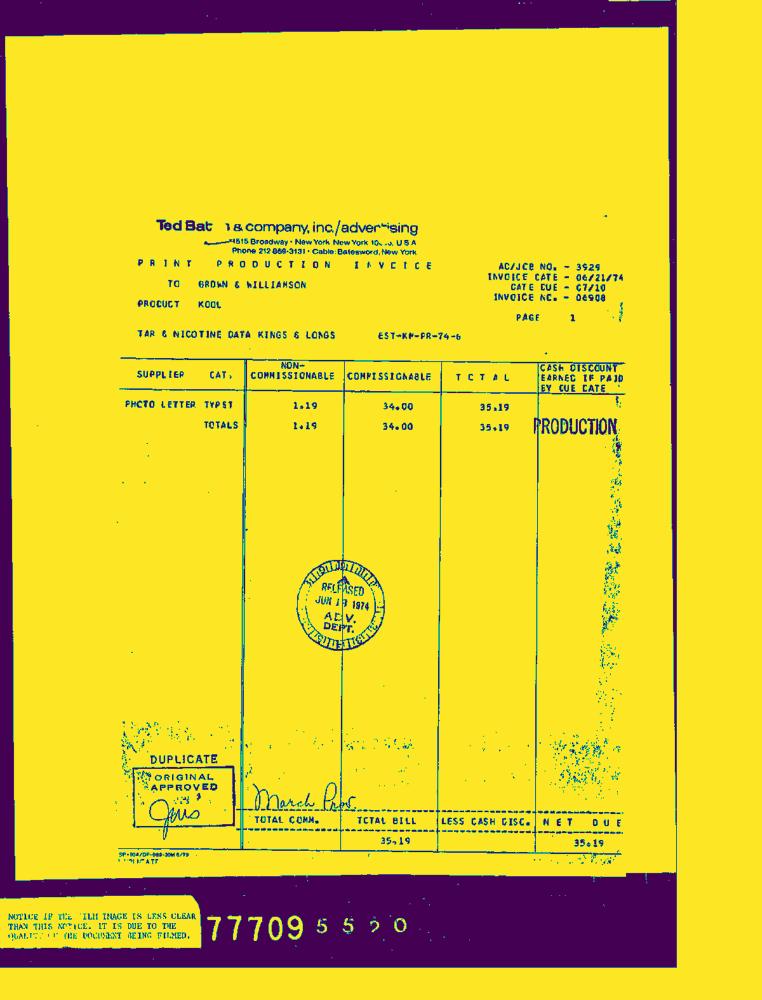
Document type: Invoice-Doc